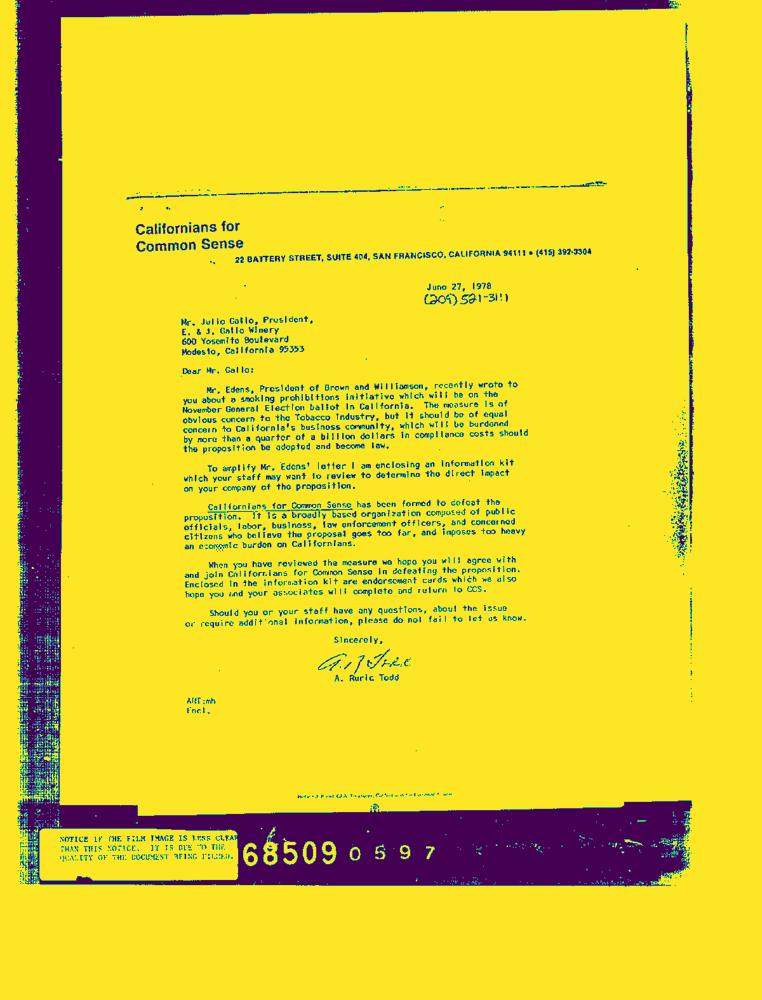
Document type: Letter-Doc